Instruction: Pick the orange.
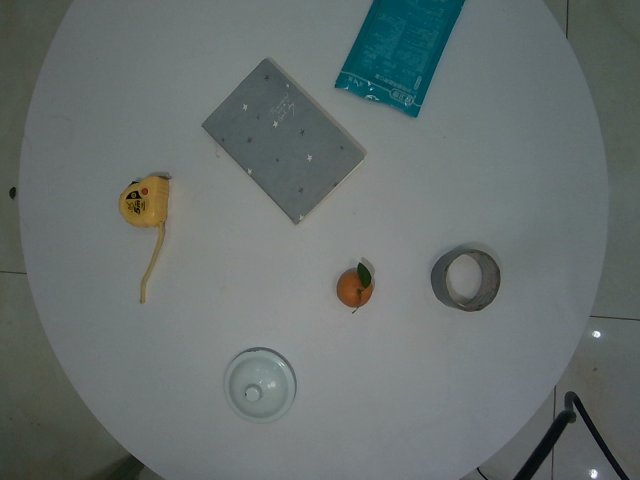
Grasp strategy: vertical